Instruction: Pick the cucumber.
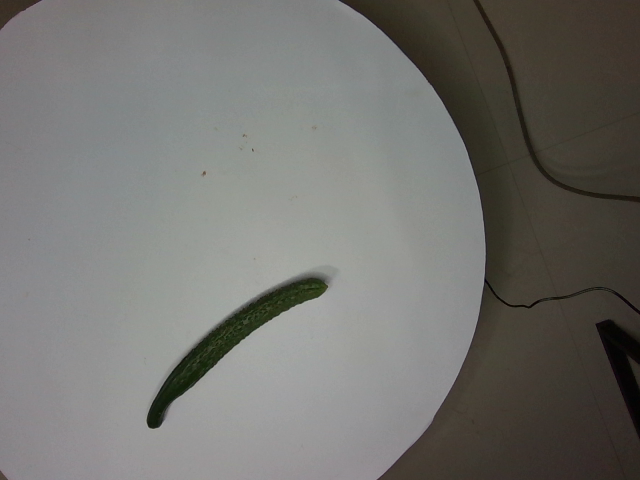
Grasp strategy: vertical